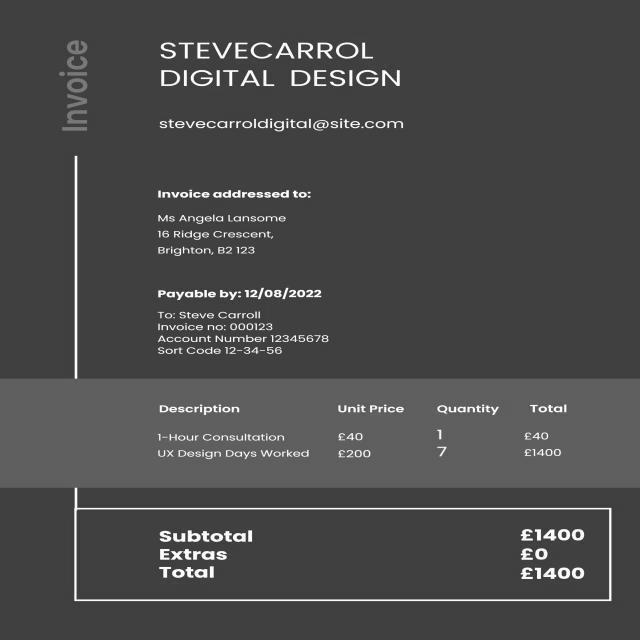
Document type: Invoice